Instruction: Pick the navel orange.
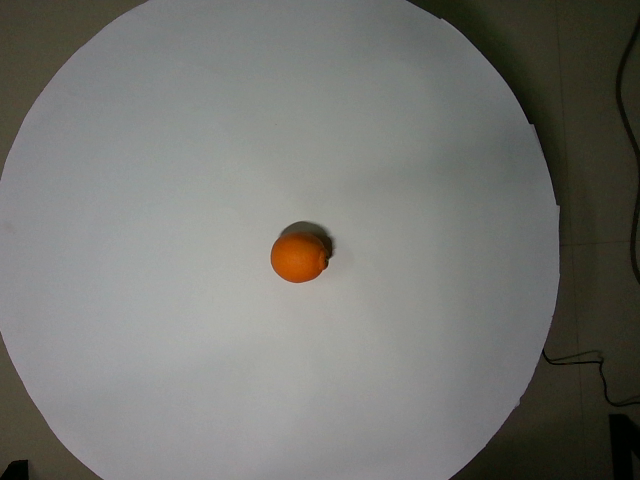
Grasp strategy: vertical